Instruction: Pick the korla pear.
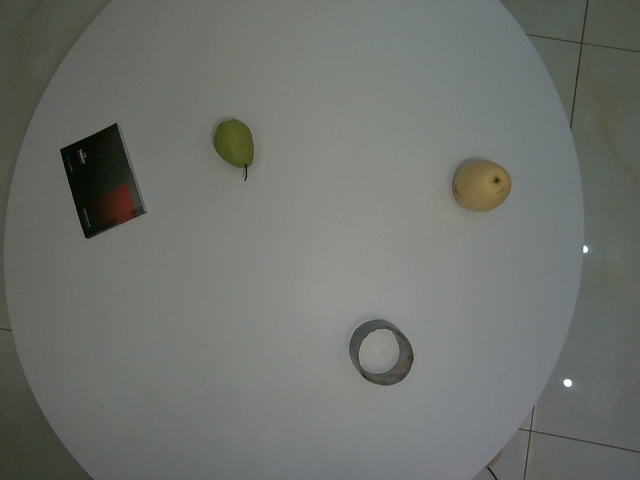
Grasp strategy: vertical